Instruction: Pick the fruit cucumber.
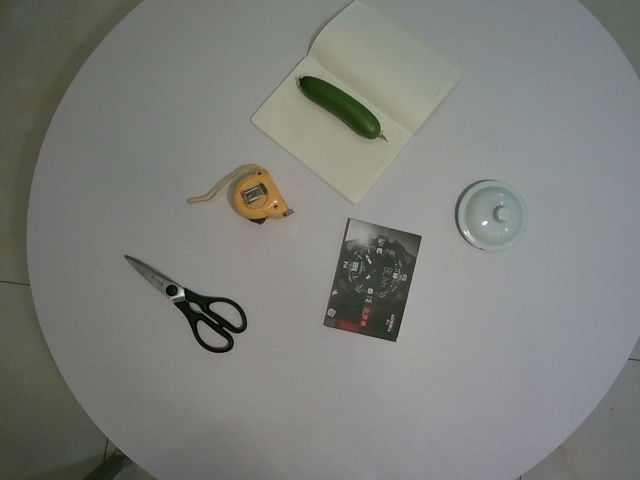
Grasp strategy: vertical